Question: Describe the condition in detail:
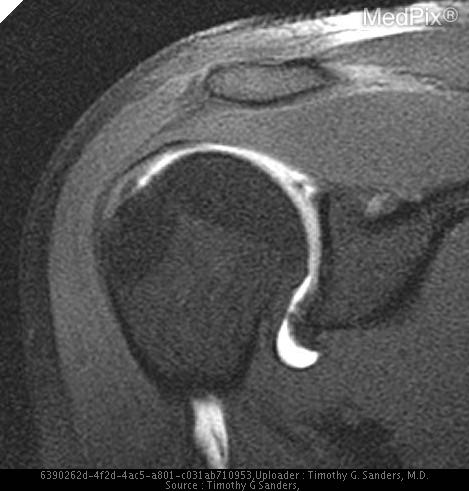
Answer: The disease is discussed as: SLAP stands for Superior Labrum from Anterior-to-Posterior, (relative to the biceps tendon anchor).

There are four types of SLAP tears. In type I lesions consist of a frayed and degenerative superior labrum with a normal biceps tendon anchor. Type II lesions demonstrate detachment of the superior labrum and biceps anchor and  may also be associated with anterior glenohumeral joint dislocation and anterior instability. SLAP types I and II may be difficult to separate on MRI, depending on the technique used for diagnosis.  Type III lesions involve a bucket-handle tear of the superior labrum (a vertical tear through a meniscoid-like superior labrum) without extension into the biceps tendon.  The biceps anchor is stable and the remaining labrum is intact. Type IV lesions also involve a bucket-handle tear associated with a meniscoid-type superior labrum, but in this case with extension into the biceps tendon. The biceps anchor and the superior labrum are well attached. A partially torn biceps tendon may displace the superior labral flap into the joint. A complex SLAP lesion may consist of a combination of two or more types, usually type II and type IV.

Possible mechanisms of injury include a fall on the outstretched abducted arm with associated superior joint compression and a proximal subluxation force or a sudden contraction of the biceps tendon, which avulses the superior labrum. Repetitive stress acting through the biceps tendon or instability of the glenohumeral joint may also produce SLAP lesions.

Treatment of SLAP lesions is based on the type of labral lesion present. A type I SLAP lesion is treated with arthroscopic debridement of the degenerative labrum. Treatment of a type II SLAP lesion (which involves detachment of the superior labrum and biceps anchor) addresses the avulsed labrum and reattachment of the detached biceps anchor to the superior glenoid. A suture anchor technique, for example, may be used for a type II SLAP tear.